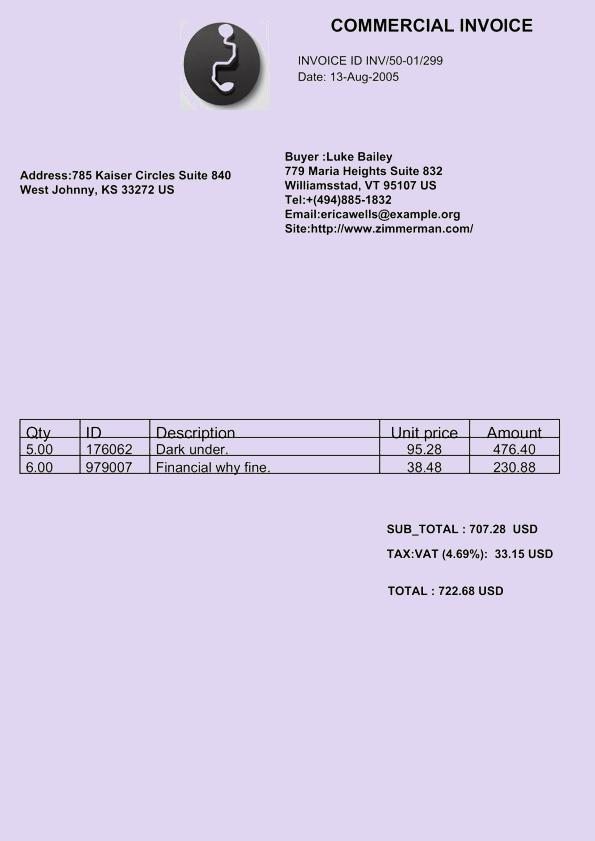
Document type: Invoice